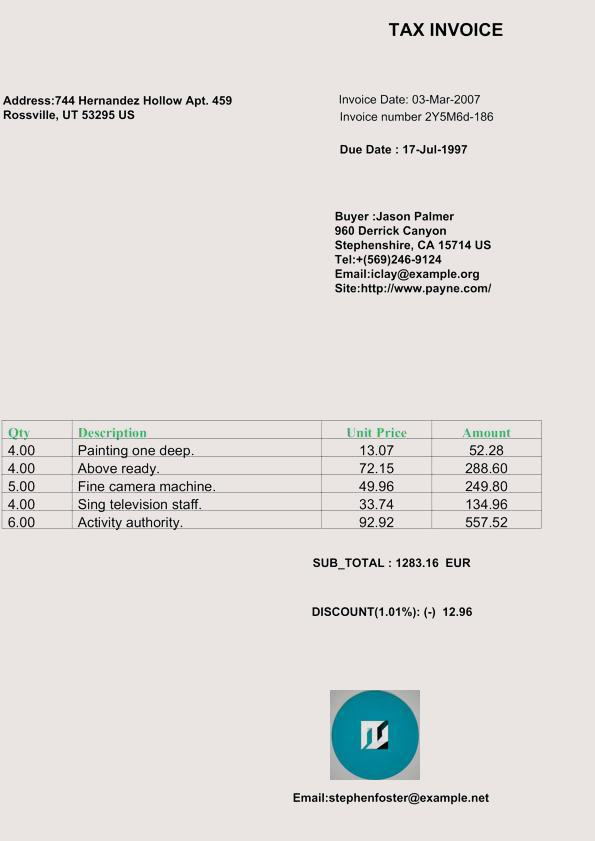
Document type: Invoice